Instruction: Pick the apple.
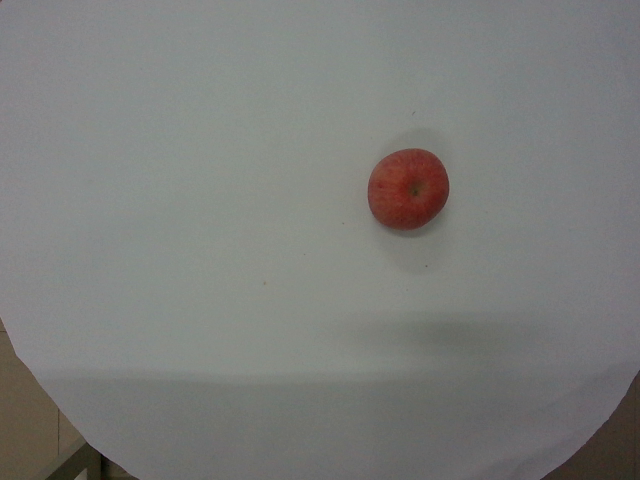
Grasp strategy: vertical